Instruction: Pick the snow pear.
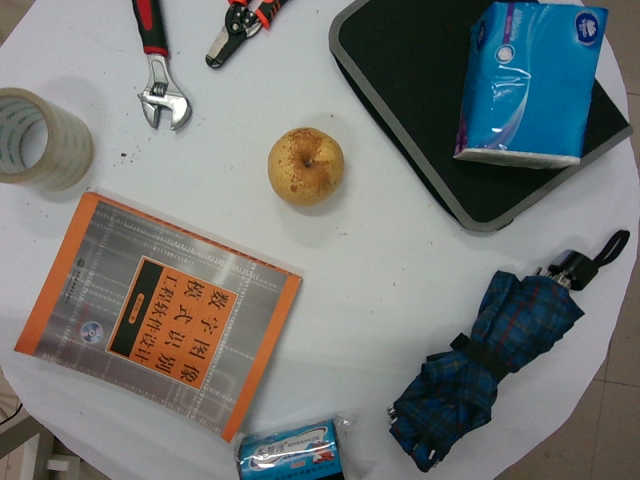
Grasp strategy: vertical